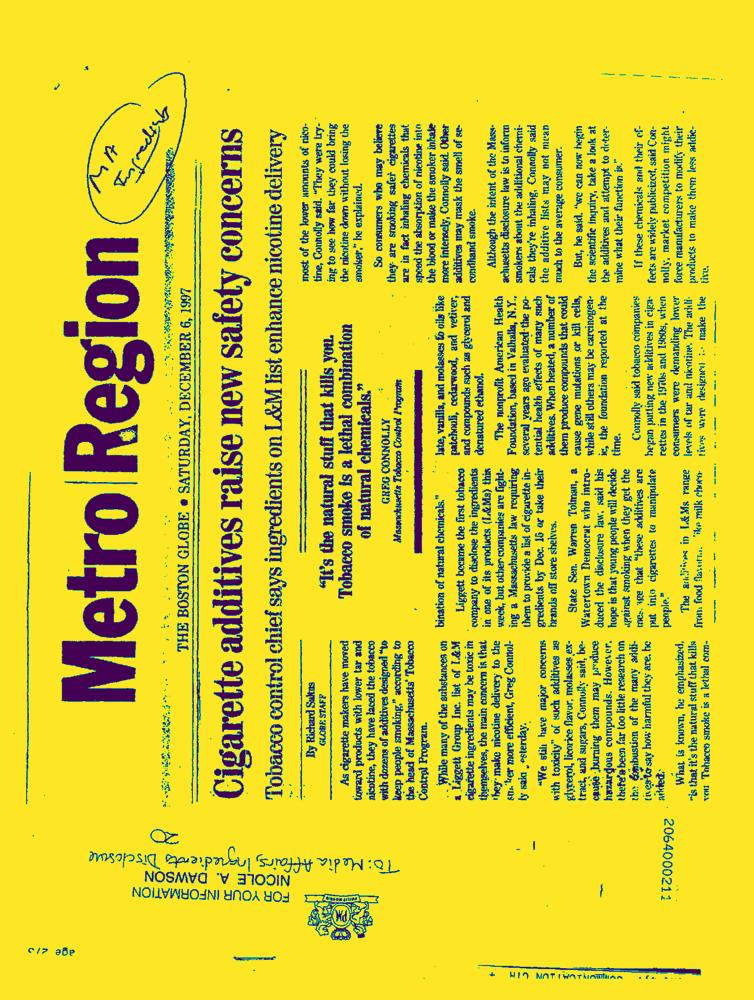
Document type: News-Article